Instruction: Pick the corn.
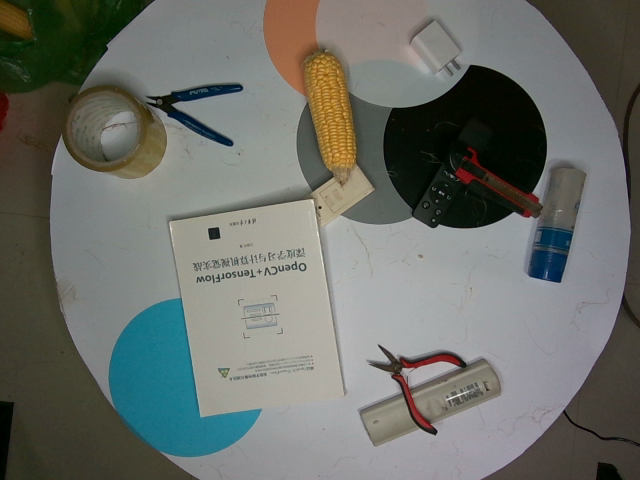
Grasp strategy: vertical